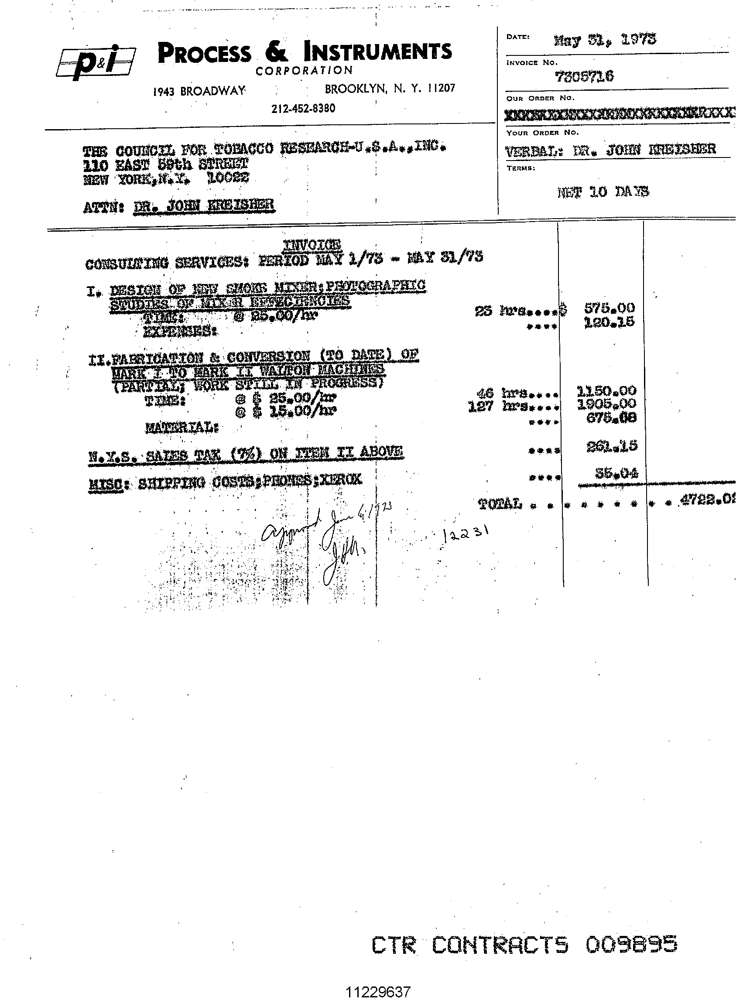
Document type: Invoice